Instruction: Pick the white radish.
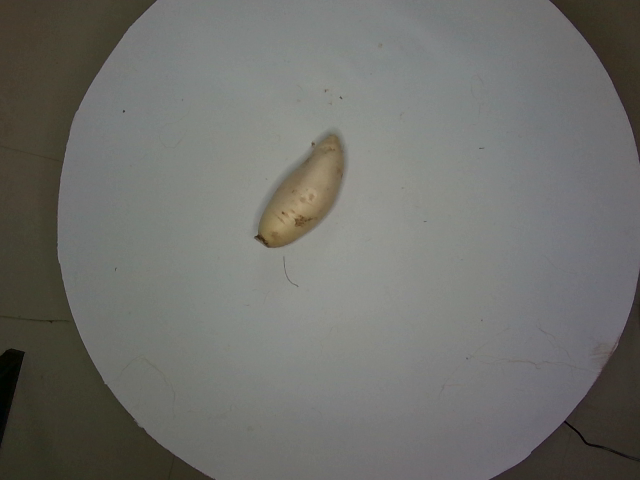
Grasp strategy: vertical